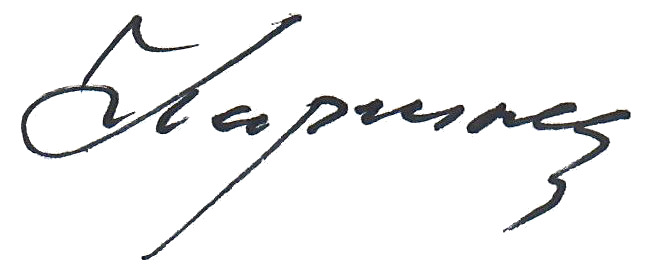
Signature of: kornelia marinova